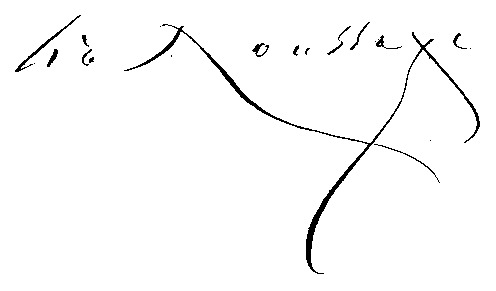
Signature of: arsène houssaye